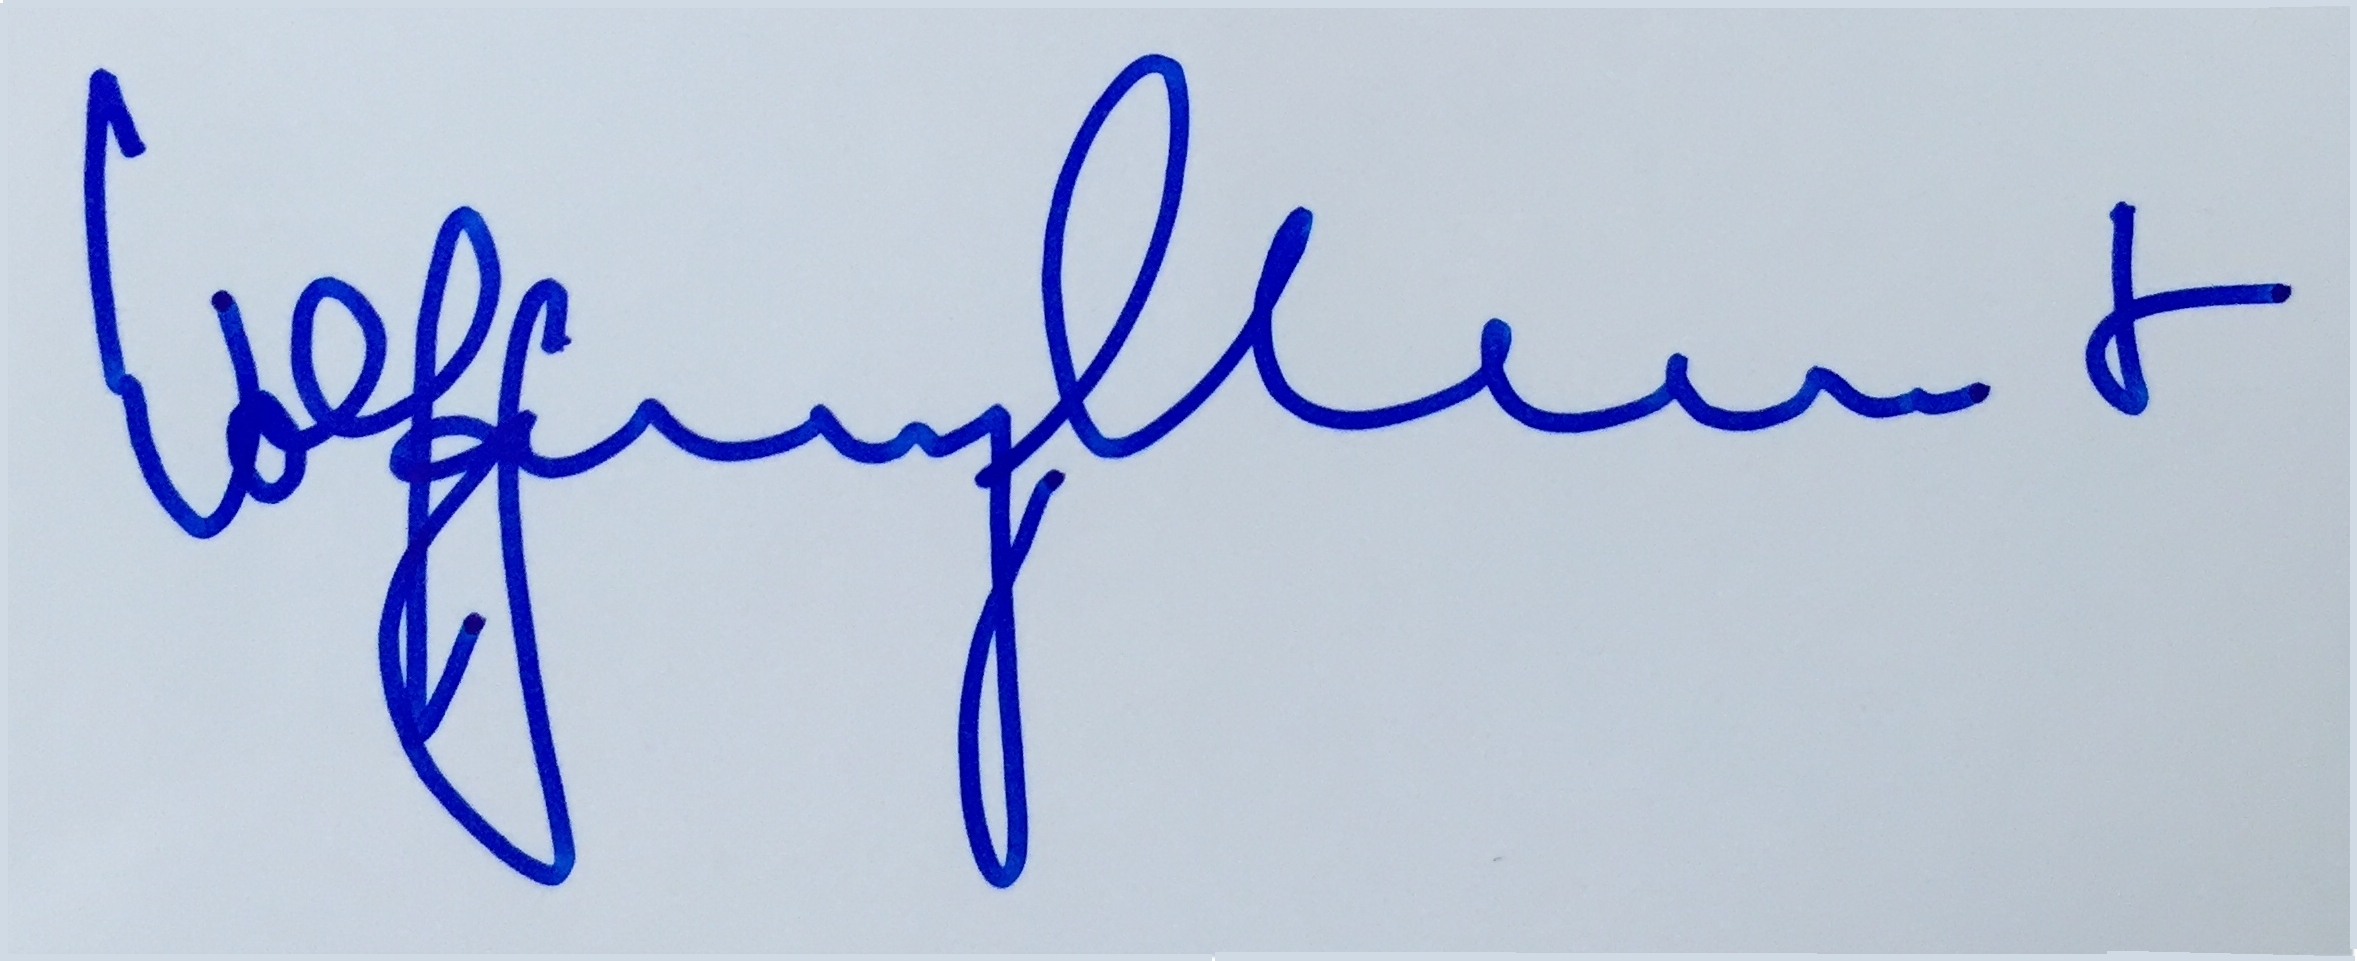
Signature of: wolfgang clement